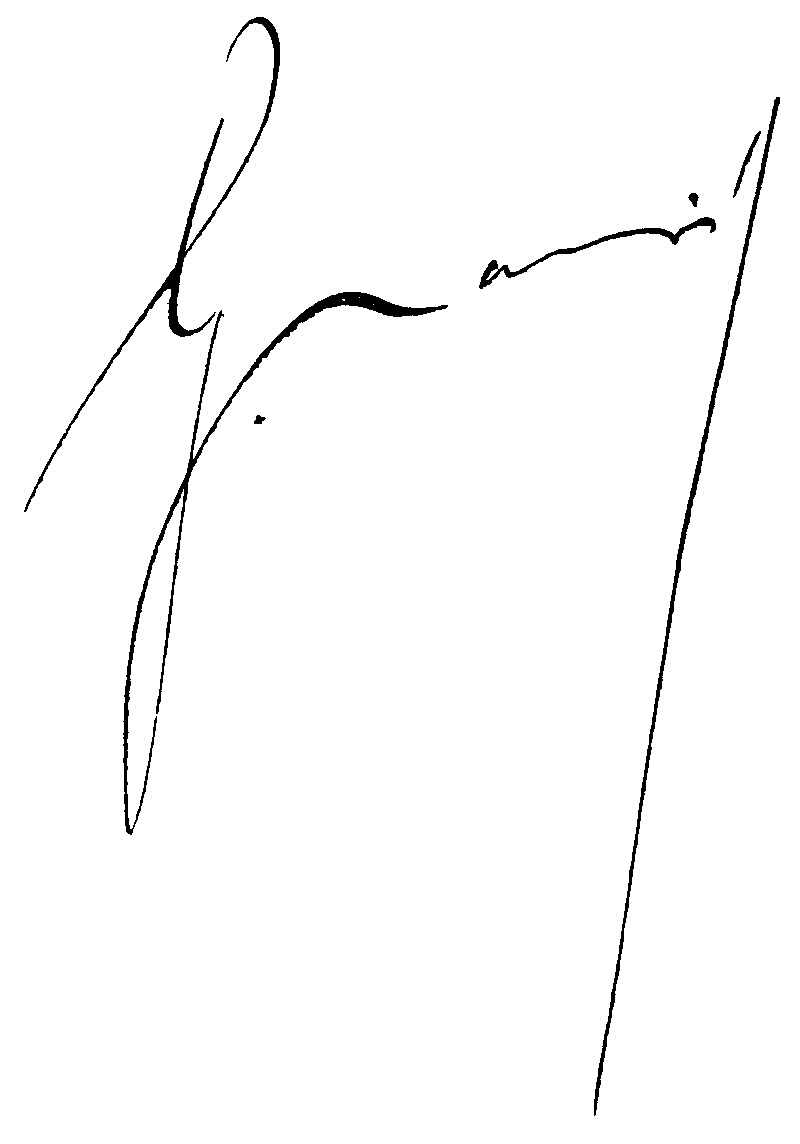
Signature of: gaston monnerville